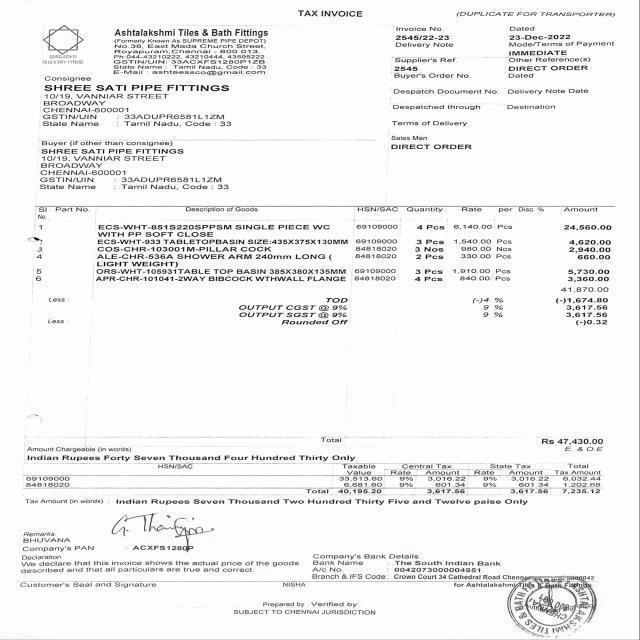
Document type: Invoice